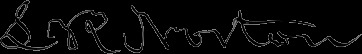
Signature of: lewis rufus norton